Question: What are the imaging findings?
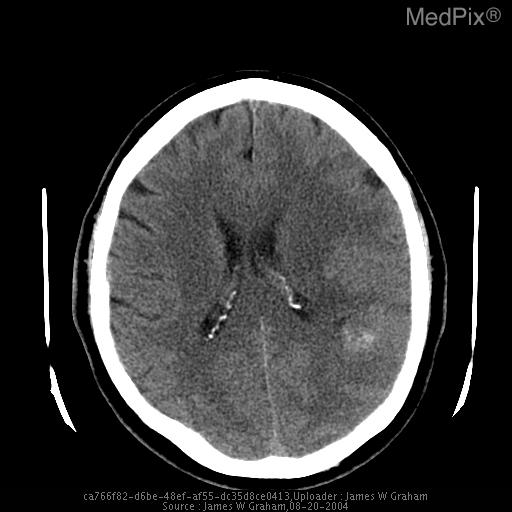
Answer: The imaging shows CT: Low attenuation focus in the post left parietal lobe, with surrounding vasogenic edema. Second lesion in the left temporal lobe, with irregular central high attenuation consistent with hemorrhage. There is not a clear connection between the two discrete lesions. The cerebral sulci and left lateral ventricle are effaced, and there is mild midline shift.

MR: Left posterior parietal and left temporal lesions with peripheral enhancement, and surrounding vasogenic edema. The temporal lesion has very low central signal on T2 weighted images. Mass effect as seen on CT. CT: Low attenuation focus in the post left parietal lobe, with surrounding vascogenic edema. Second lesion in the left temporal lobe, with irregular central high attenuation consistent with hemorrhage. There is not clear connect between the two discrete lesions. The cerebral sulci and left lateral ventricle are effaced, and there is mild midline shift.